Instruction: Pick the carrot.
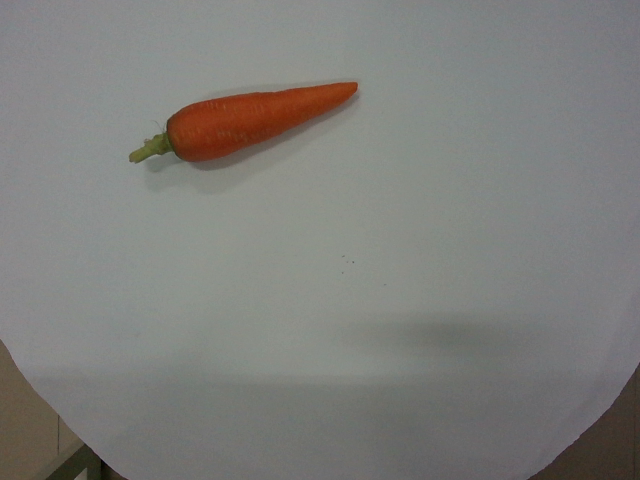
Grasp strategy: vertical